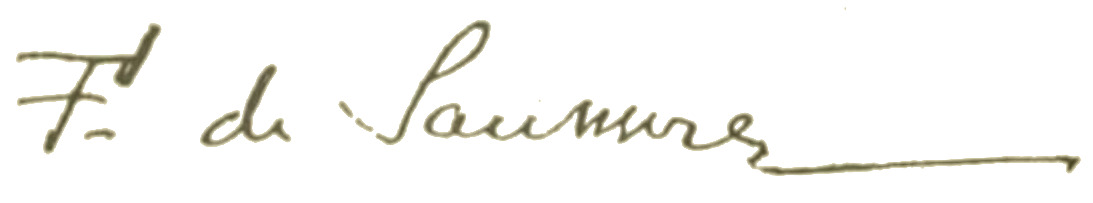
Signature of: ferdinand de saussure